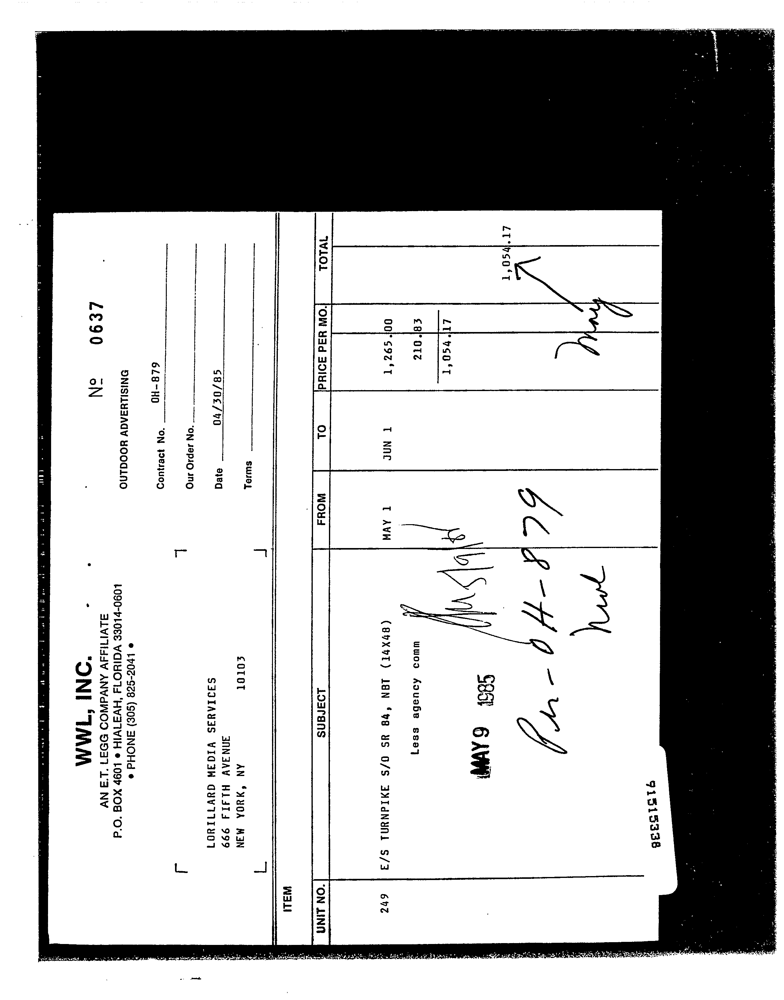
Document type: Invoice